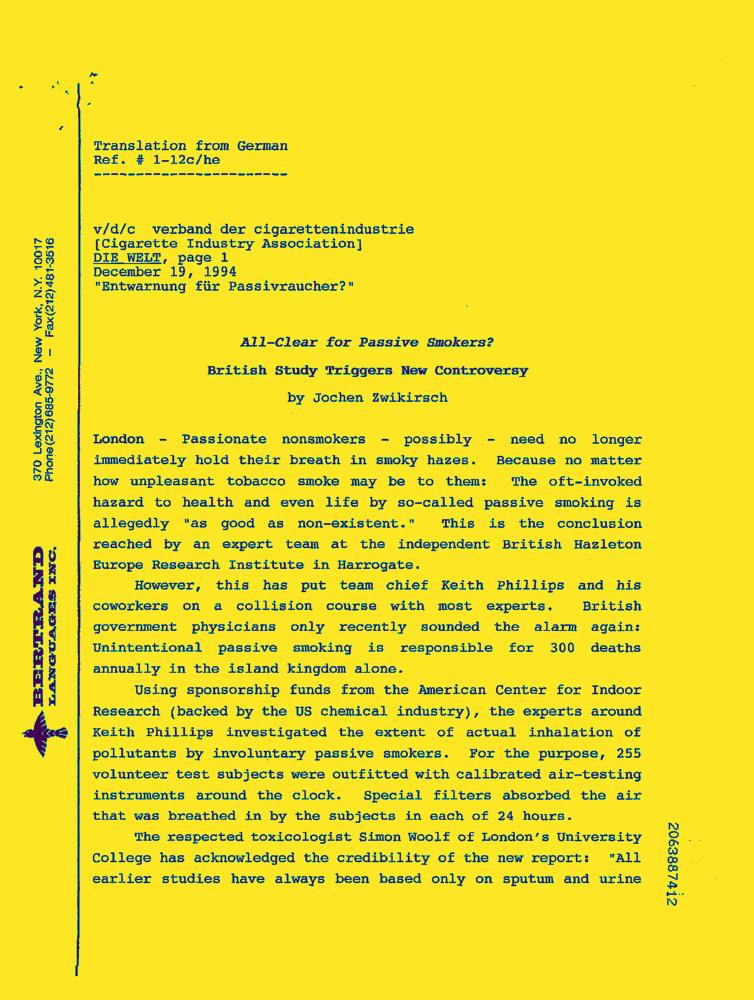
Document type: News-Article